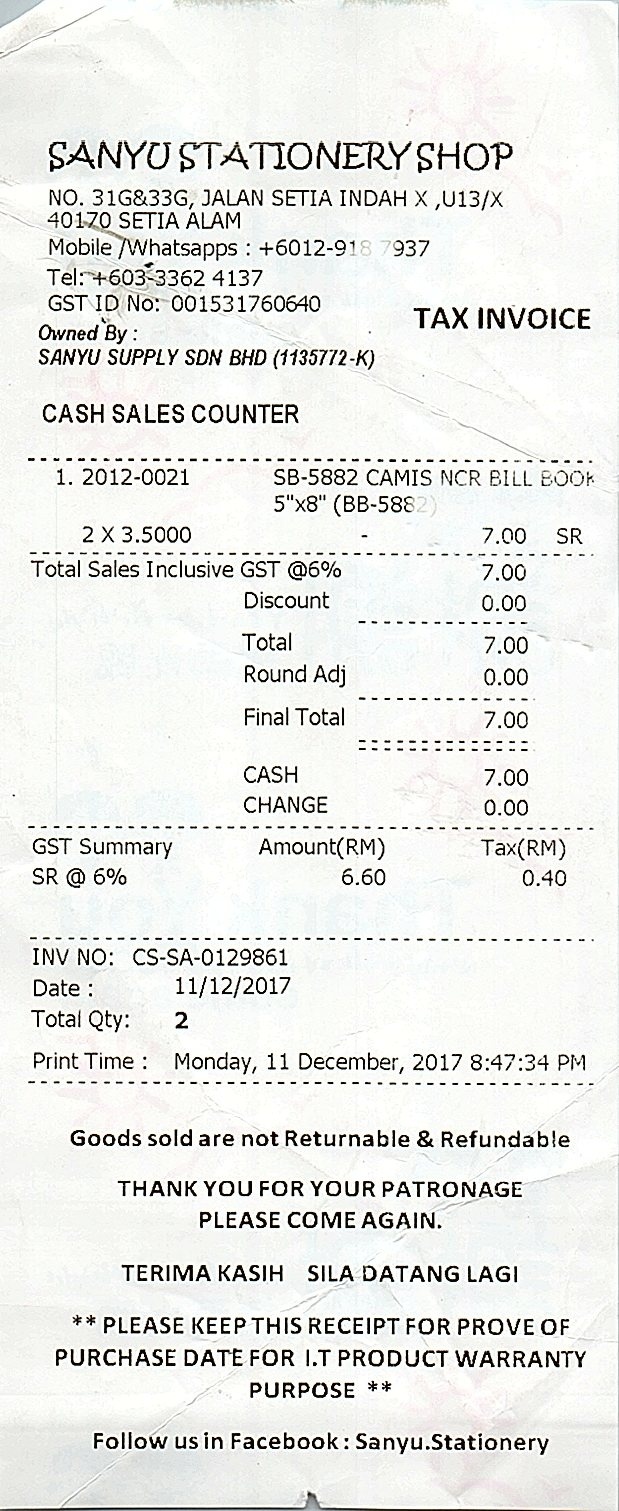
SANYU STATIONERY SHOP
NO. 31G&33G, JALAN SETIA INDAH X ,U13/X
40170 SETIA ALAM
MOBILE /WHATSAPPS : +6012-918 7937
TEL: +603-3362 4137
GST ID NO: 001531760640
TAX INVOICE
OWNED BY :
SANYU SUPPLY SDN BHD (1135772-K)
CASH SALES COUNTER
1. 2012-0021
SB-5882 CAMIS NCR BILL BOOK
5"X8" (BB-5882)
2 X 3.5000
7.00
SR
TOTAL SALES INCLUSIVE GST @6%
7.00
DISCOUNT
0.00
TOTAL
7.00
ROUND ADJ
0.00
FINAL TOTAL
7.00
CASH
7.00
CHANGE
0.00
GST SUMMARY
AMOUNT(RM)
TAX(RM)
SR @ 6%
6.60
0.40
INV NO: CS-SA-0129861
DATE :
11/12/2017
TOTAL QTY:
2
PRINT TIME : MONDAY, 11 DECEMBER, 2017 8:47:34 PM
GOODS SOLD ARE NOT RETURNABLE & REFUNDABLE
THANK YOU FOR YOUR PATRONAGE
PLEASE COME AGAIN.
TERIMA KASIH SILA DATANG LAGI
** PLEASE KEEP THIS RECEIPT FOR PROVE OF
PURCHASE DATE FOR I.T PRODUCT WARRANTY
PURPOSE **
FOLLOW US IN FACEBOOK : SANYU.STATIONERY